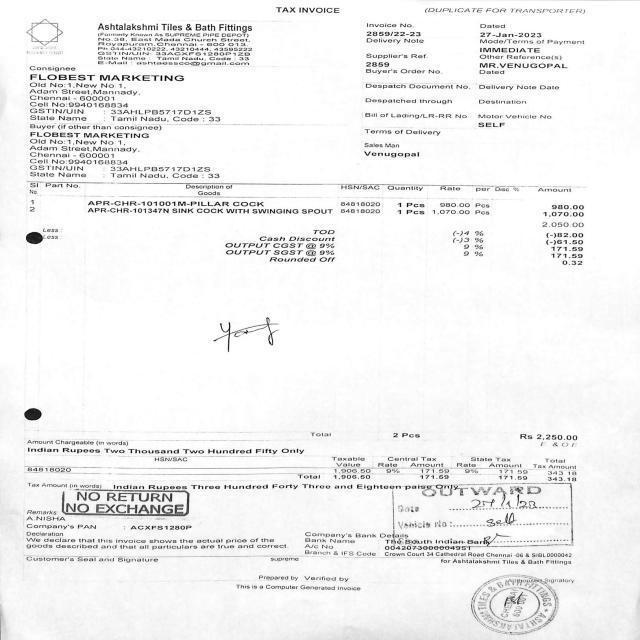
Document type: Invoice